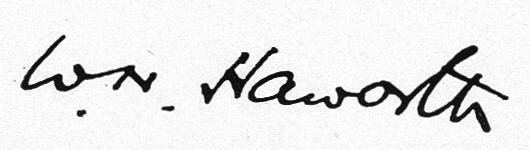
Signature of: norman haworth